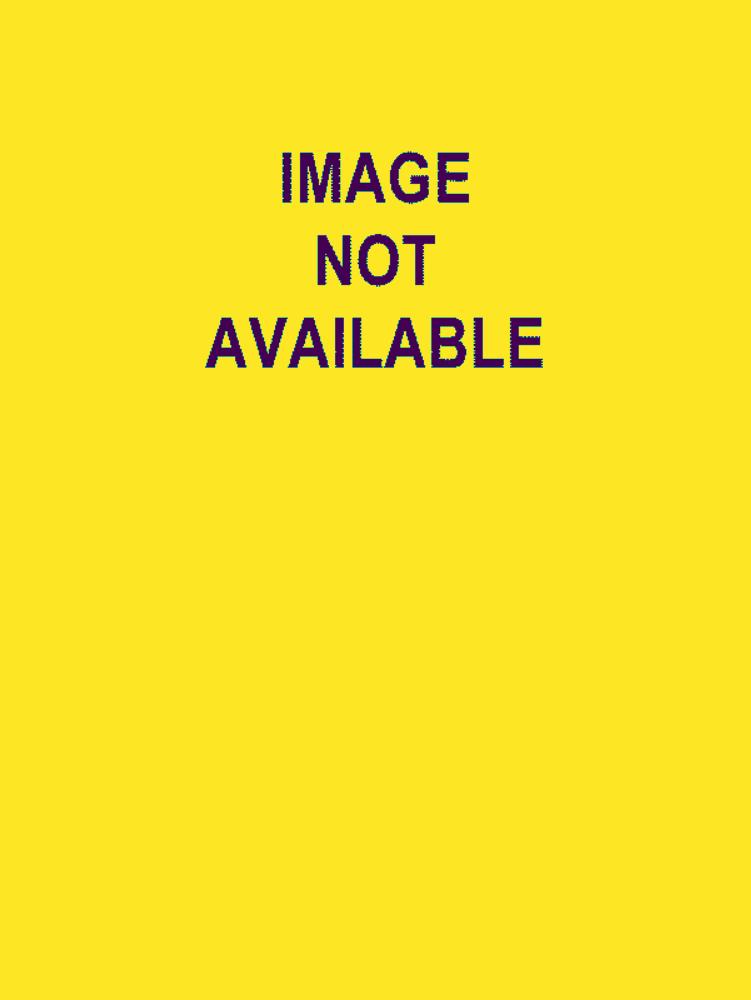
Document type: AD